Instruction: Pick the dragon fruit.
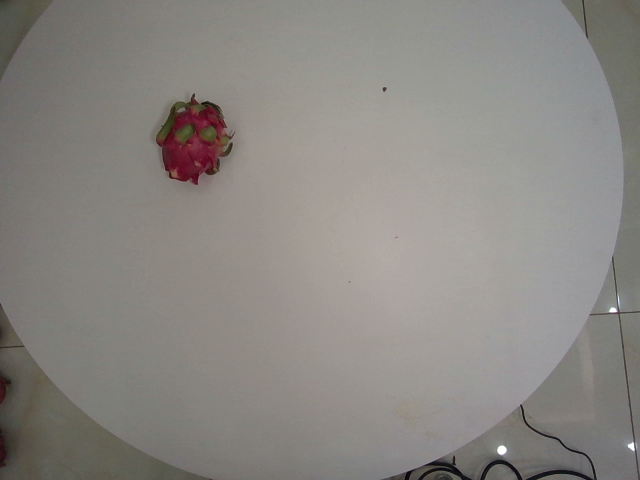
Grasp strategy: vertical